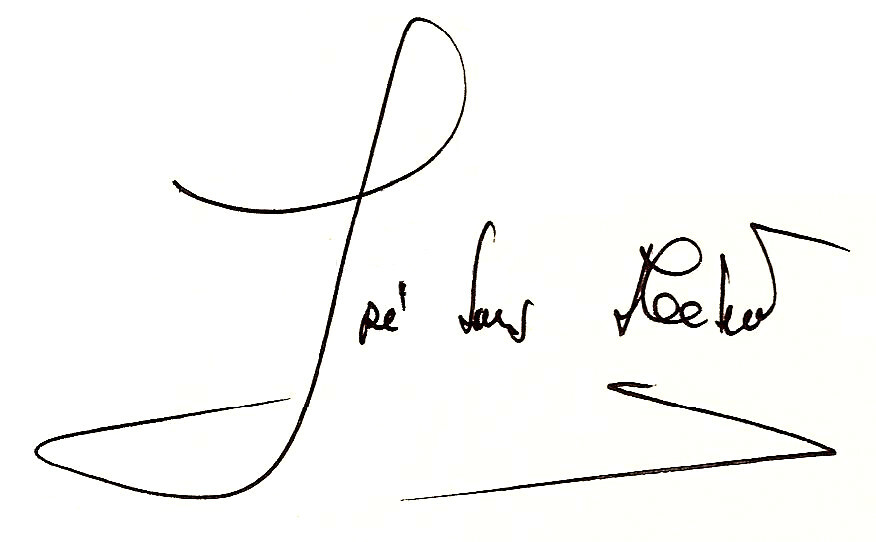
Signature of: josé luis melero